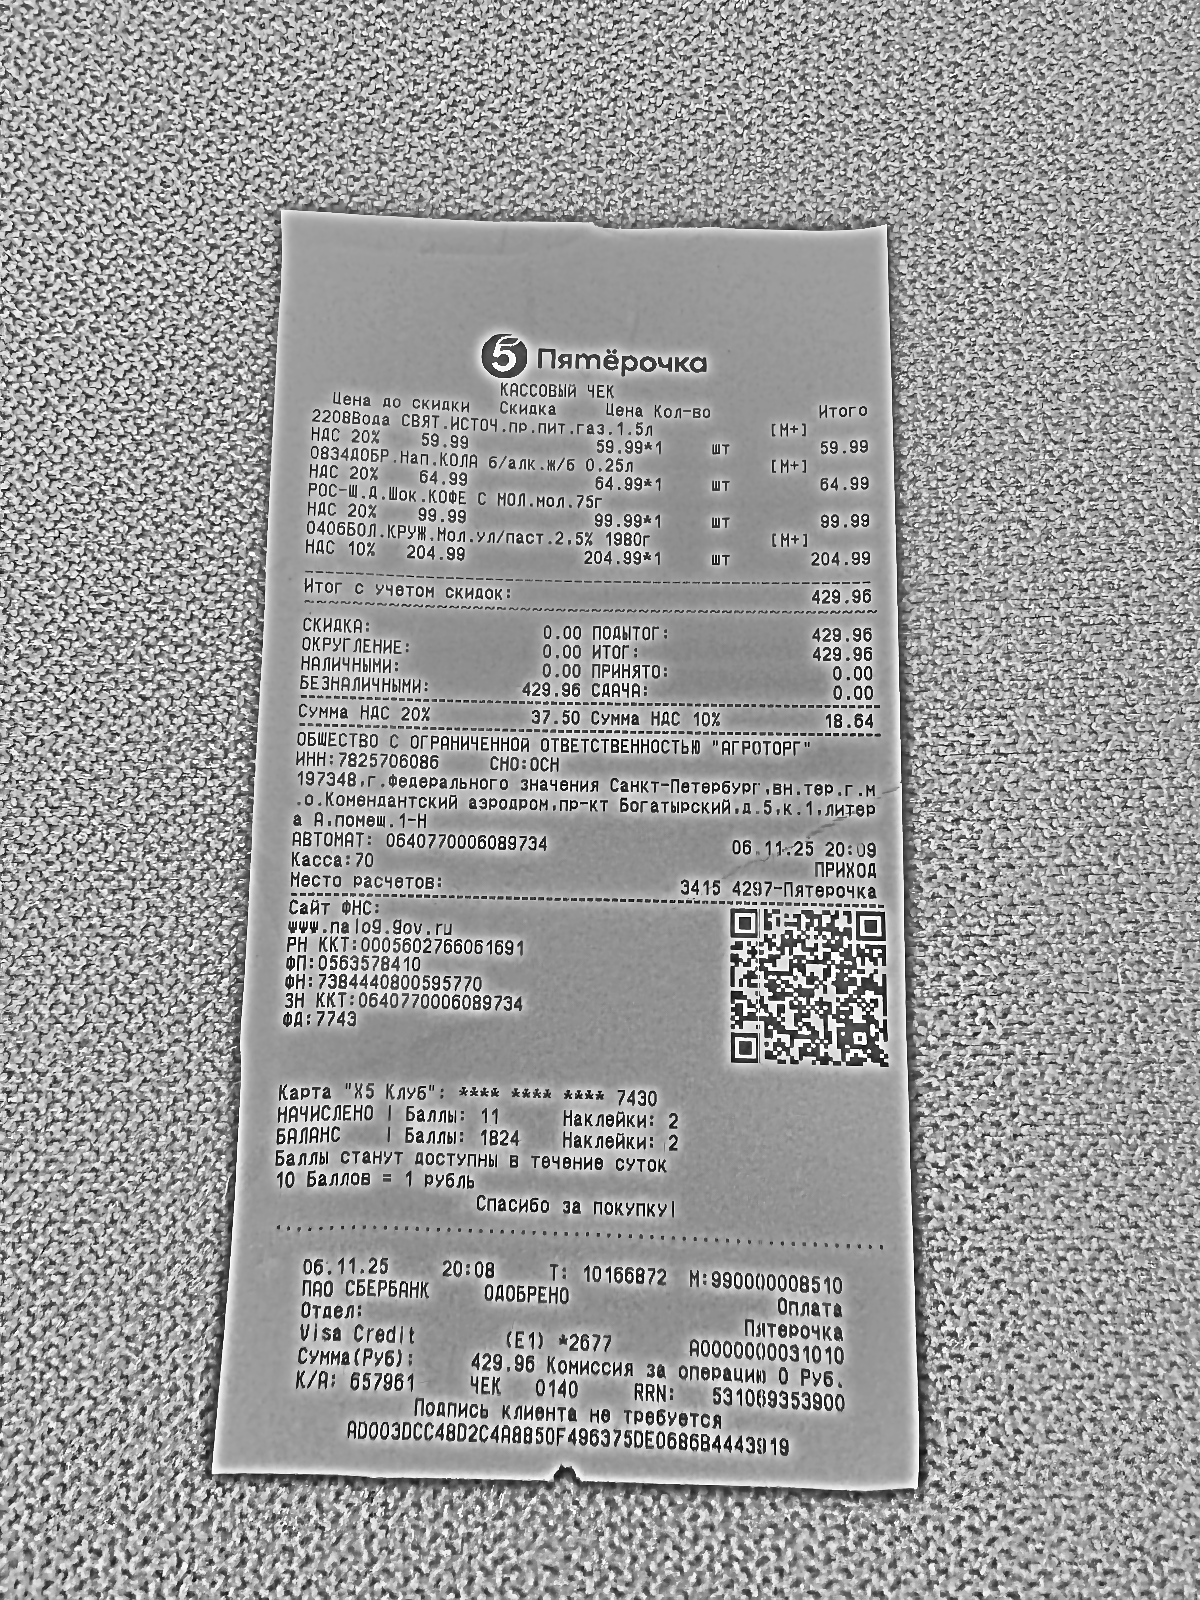
Продавец: ОБЩЕСТВО С ОГРАНИЧЕННОЙ ОТВЕТСТВЕННОСТЬЮ "АГРОТОРГ"
ИНН: 7825706086
Дата: 06.11.25
Товары: 2208Вода СВЯТ.ИСТОЧ.пр.пит.газ.1.5л; 0834ДОБР.Нап.КОЛА б/алк.ж/б 0.25л; РОС.-Щ.Д.Шок.КОФЕ С МОЛ.мол.75г; 0406БОЛ.КРУЖ.Мол.ул/паст.2.5% 1980г
Количество: 1; 1; 1; 1
Цена: 59.99; 64.99; 99.99; 204.99
Сумма: 59.99; 64.99; 99.99; 204.99
Итого: 429.96